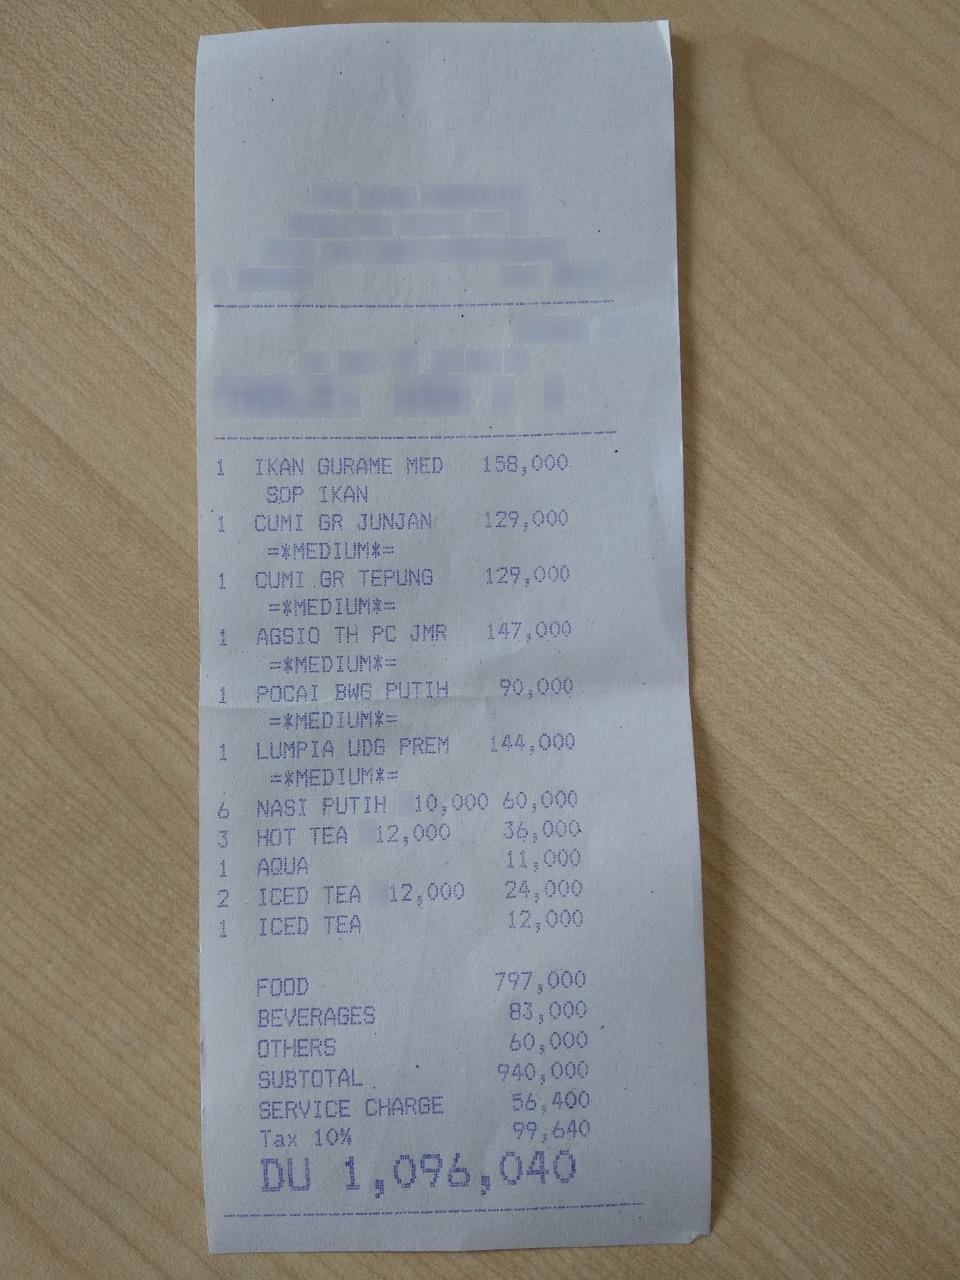
Number of items: 11
Subtotal: 940,000
Service charge: 56,400
Tax: 99,640
Other charges: 797,000 83,000 60,000
Total: 1,096,040
OCR text regions:
text: IKAN
text: GURAME
text: MED
text: SOP
text: IKAN
text: 1
text: 158,000
text: CUMI
text: GR
text: JUNJAN
text: =*MEDIUM*=
text: 1
text: 129,000
text: CUMI
text: GR
text: TEPUNG
text: =*MEDIUM*=
text: 1
text: 129,000
text: AGSIO
text: TH
text: PC
text: JMR
text: =*MEDIUM*=
text: 1
text: 147,000
text: POCAI
text: BWG
text: PUTIH
text: =*MEDIUM*=
text: 1
text: 90,000
text: LUMPIA
text: UDG
text: PREM
text: =*MEDIUM*=
text: 1
text: 144,000
text: NASI
text: PUTIH
text: 6
text: 60,000
text: 10,000
text: HOT
text: TEA
text: 3
text: 36,000
text: 12,000
text: AQUA
text: 1
text: 11,000
text: ICED
text: TEA
text: 2
text: 24,000
text: 12,000
text: ICED
text: TEA
text: 1
text: 12,000
text: SUBTOTAL
text: 940,000
text: SERVICE
text: CHARGE
text: 56,400
text: Tax
text: 10%
text: 99,640
text: FOOD
text: 797,000
text: BEVERAGES
text: 83,000
text: OTHERS
text: 60,000
text: DU
text: 1,096,040